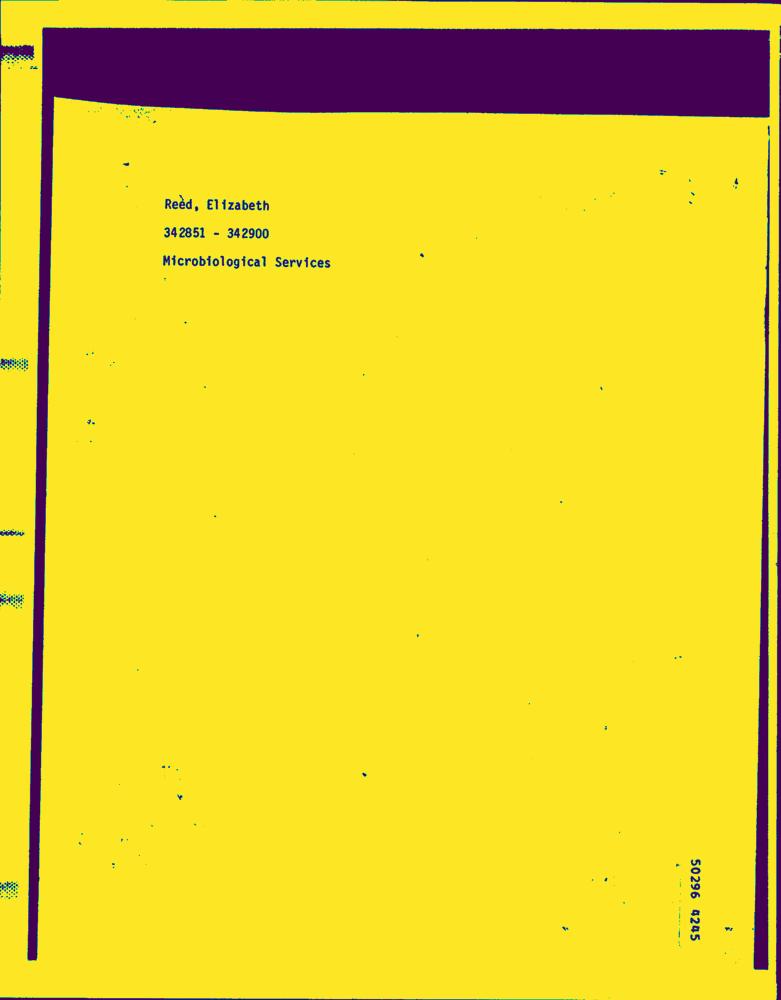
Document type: Hand-Written